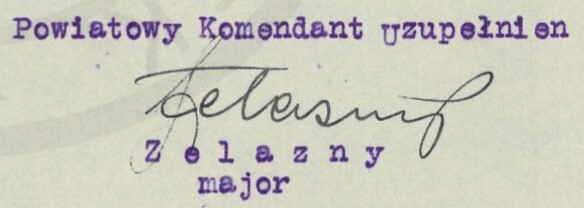
Signature of: q100592203